Question: Describe the condition in detail:
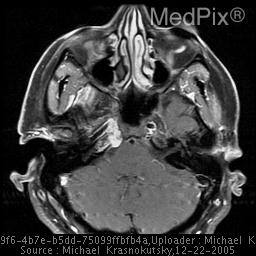
Answer: The disease is discussed as: There are a few diagnoses that must be considered when presented with a mass lesion at the base of the skull in the clival/petrous  region.  The classic differential diagnosis of the more common entities in this location includes:
» chordoma
» chondrosarcoma
» metastatic disease (predominantly due to direct spread from nasopharynx)
» multiple myeloma (plasmacytoma when solitary lesion)
» cholesteatoma

» Chordoma - is more likely to be midline centered in clivus (low T1, high T2, enhancing)
» Chondrosarcoma - is more likely to be off midline centered in the petro-occipital fissure that harbors chondroid cells along its cartilagenous surface. (low T1, high T2, may have hypointense foci representing chondroid matrix, enhancing)
» Metastatic tumor - destructive lesion, either direct extension from a nasopharynx or known remote primary tumor. (MRI variable depending on a primary, enhancing)
» Plasmacytoma - clival or peri-clival, over 50% of patient have additional lesions and carry diagnosis of multiple myeloma (low T1 and T2, enhancing)
» Cholesteatoma - usually smooth petrous apex lesion without enhancement.